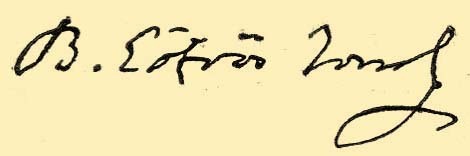
Signature of: józsef eötvös